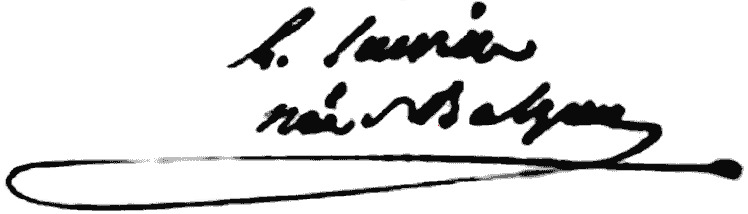
Signature of: laure surville